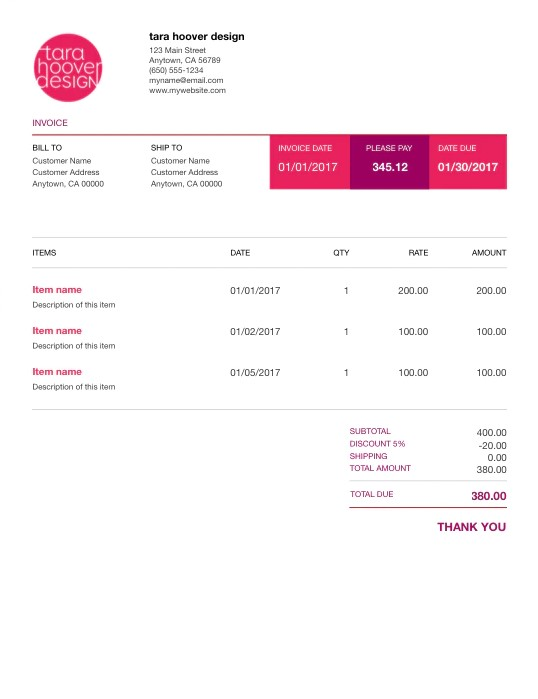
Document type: Invoice